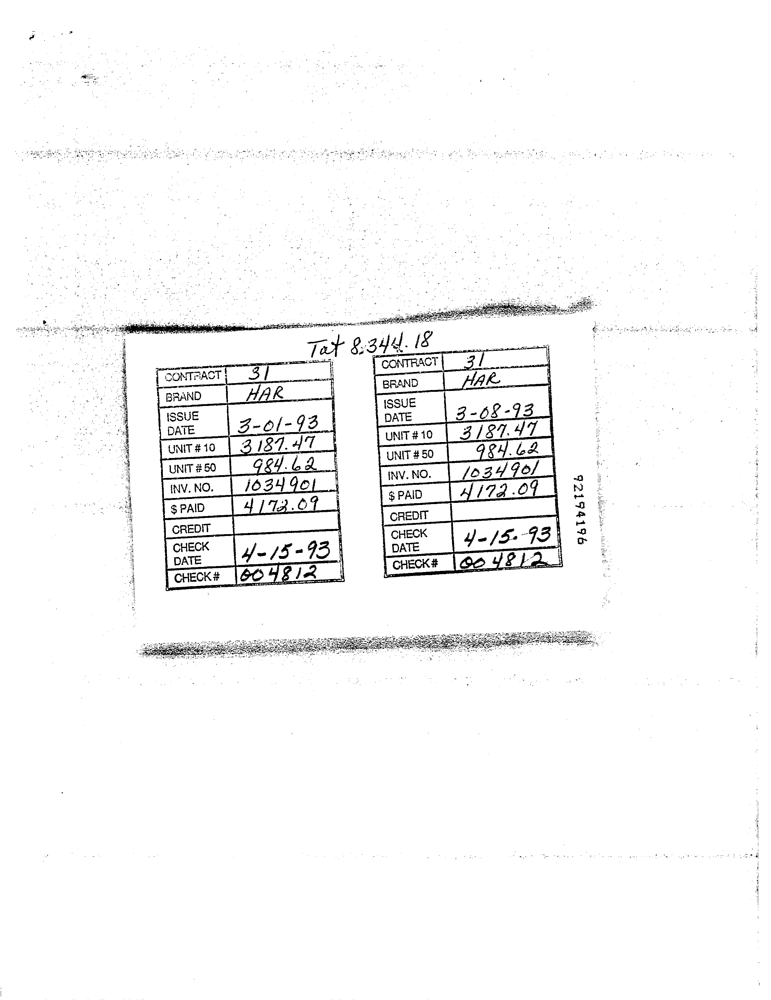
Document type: Invoice